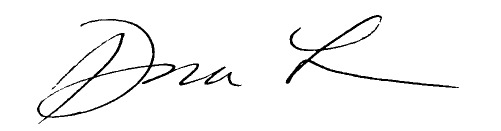
Signature of: donna leon